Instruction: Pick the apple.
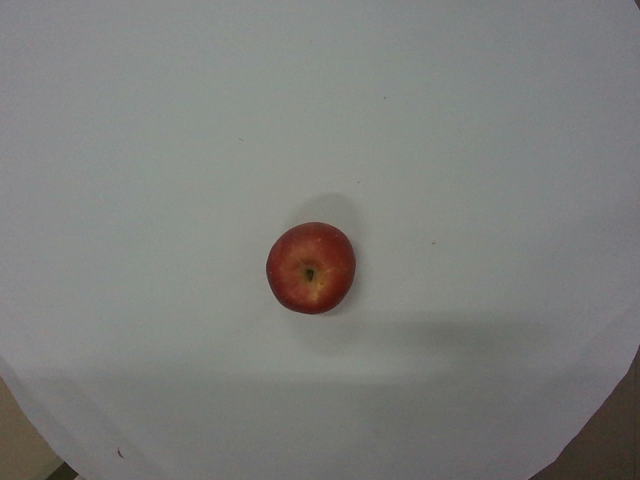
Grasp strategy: vertical